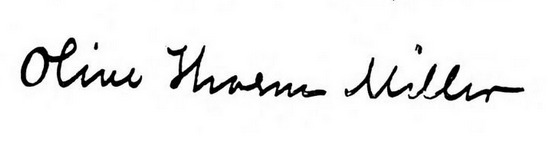
Signature of: harriet mann miller